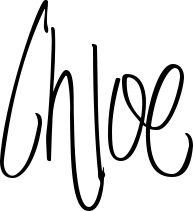
Signature of: chloe bailey